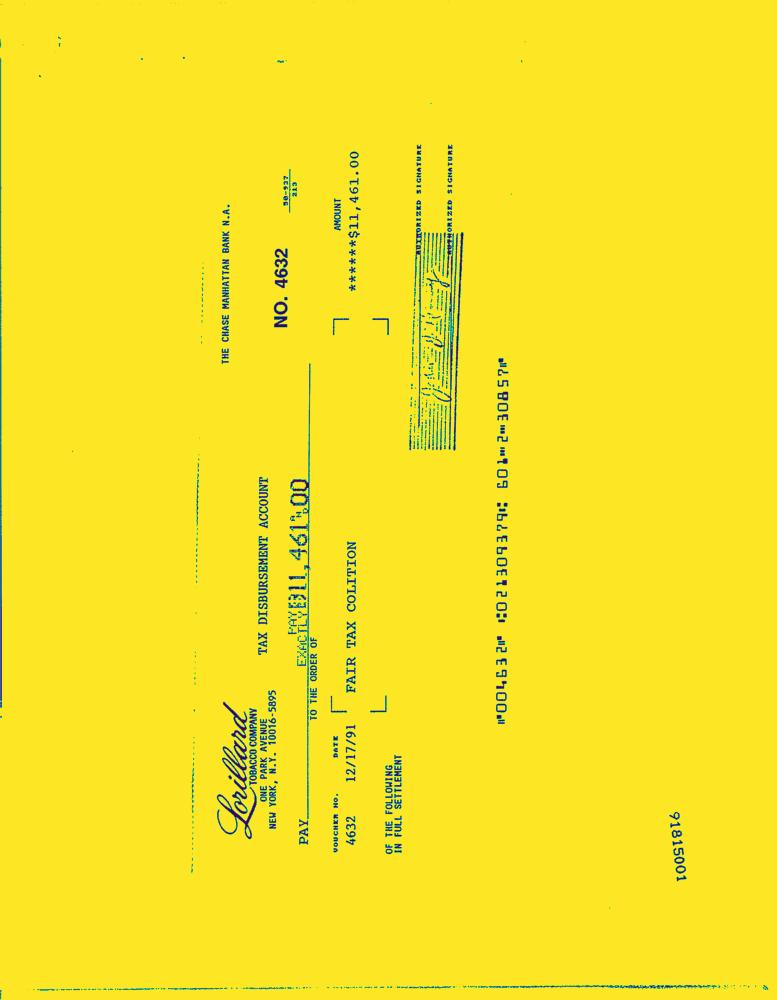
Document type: Invoice-Doc